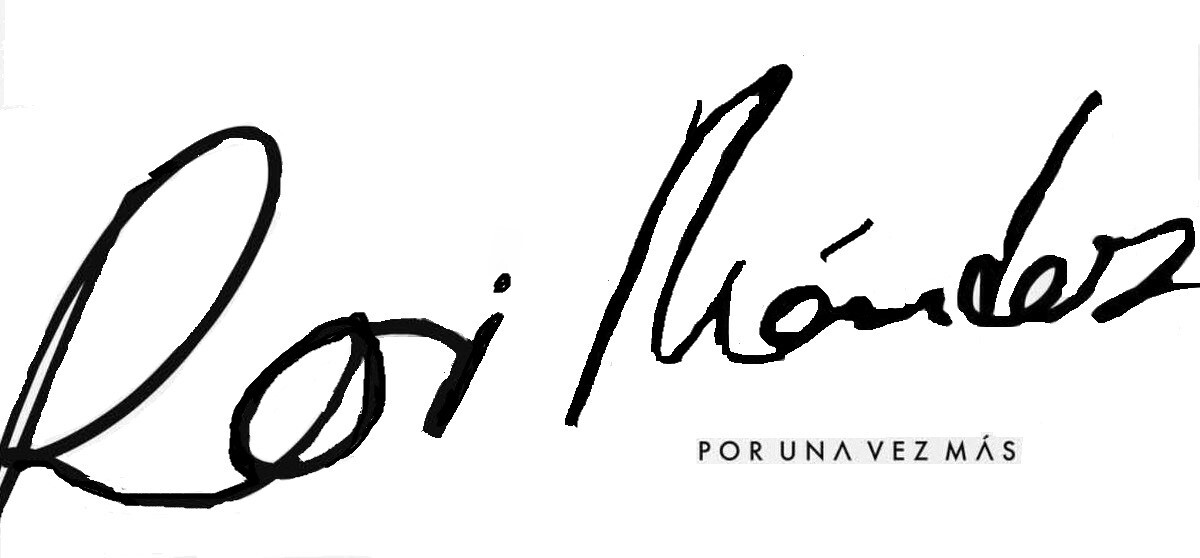
Signature of: roi méndez